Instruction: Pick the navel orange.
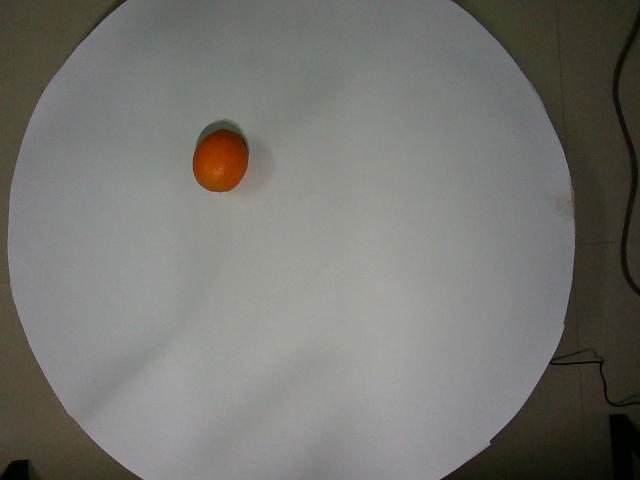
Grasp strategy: vertical